Question: What is the estimated tax bill amount according to the document?
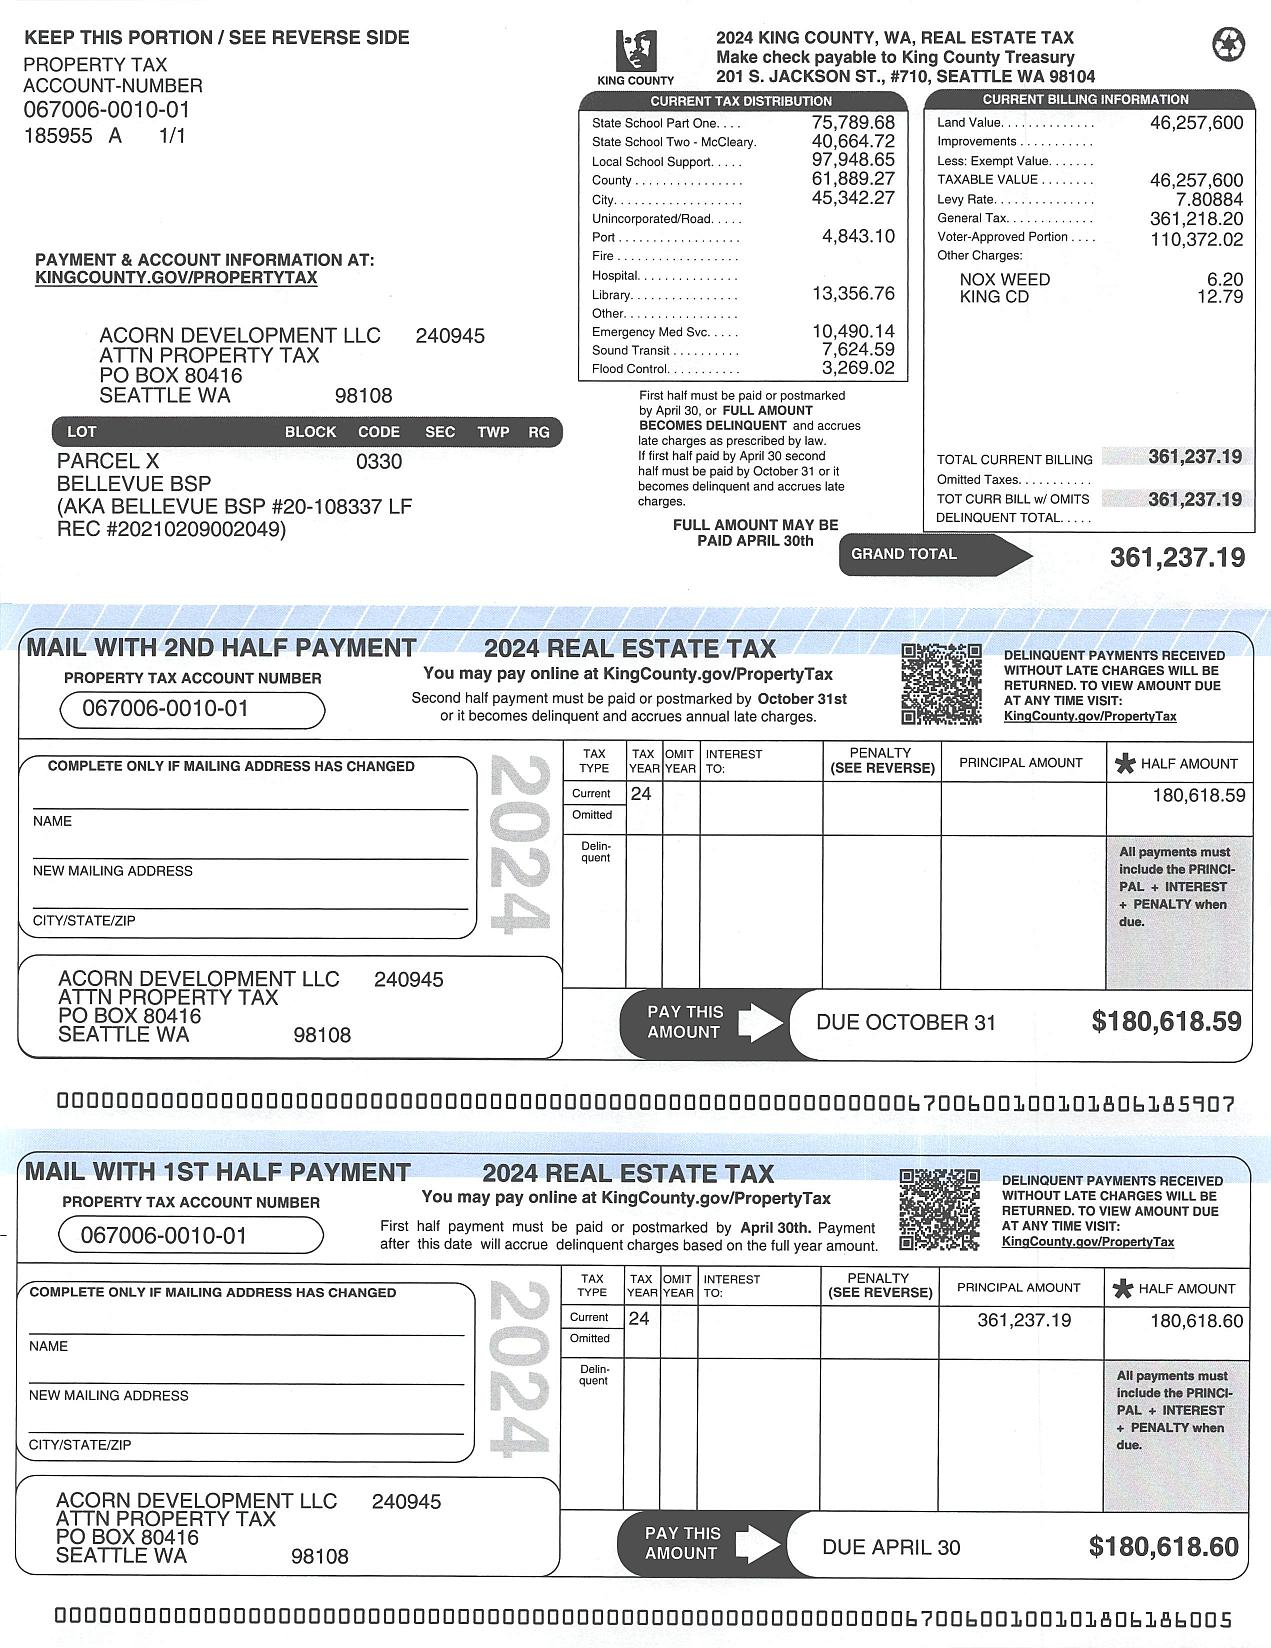
Answer: "361,237.19"